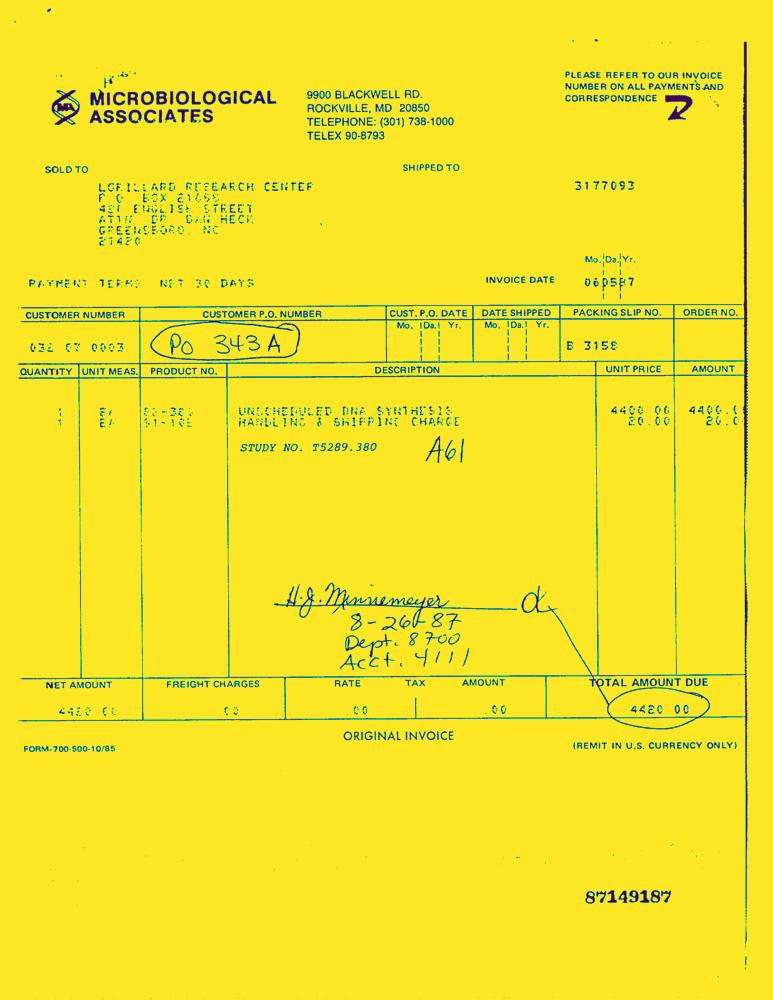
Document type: Invoice-Doc